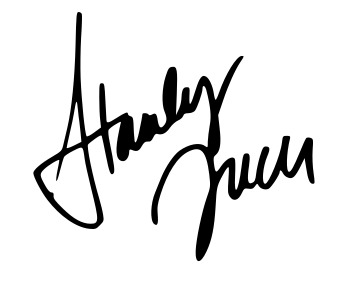
Signature of: stanley tucci